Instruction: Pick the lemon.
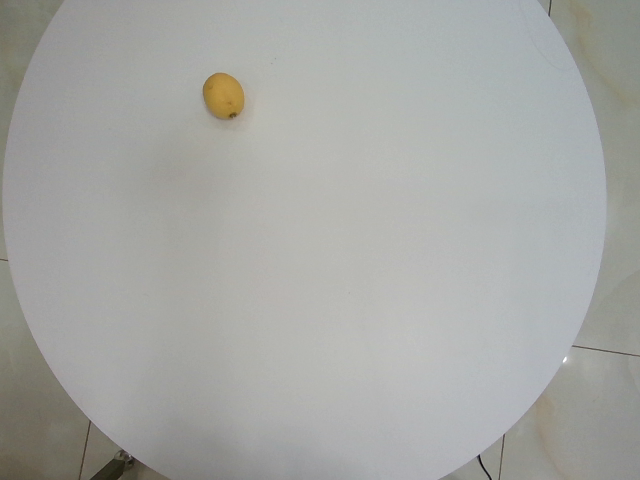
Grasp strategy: vertical